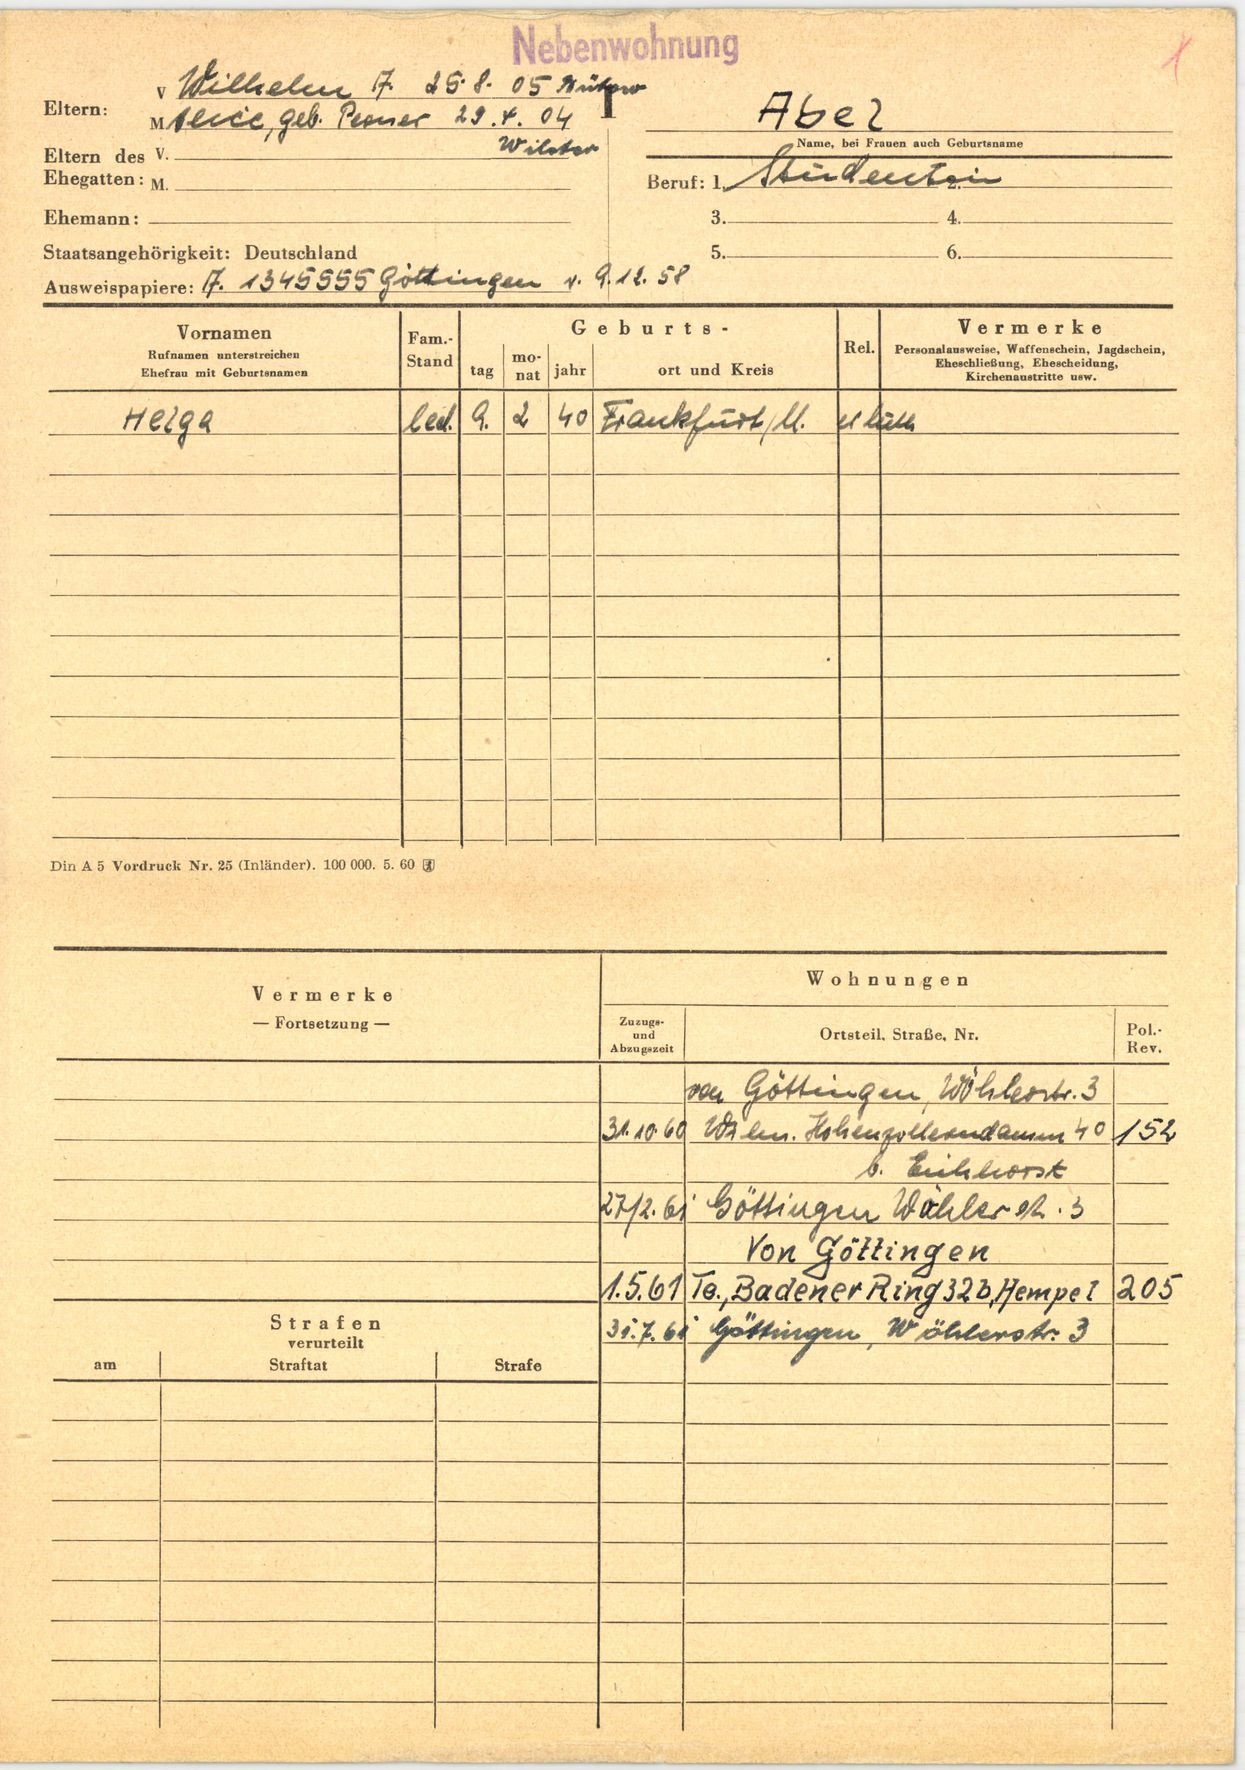
Abel